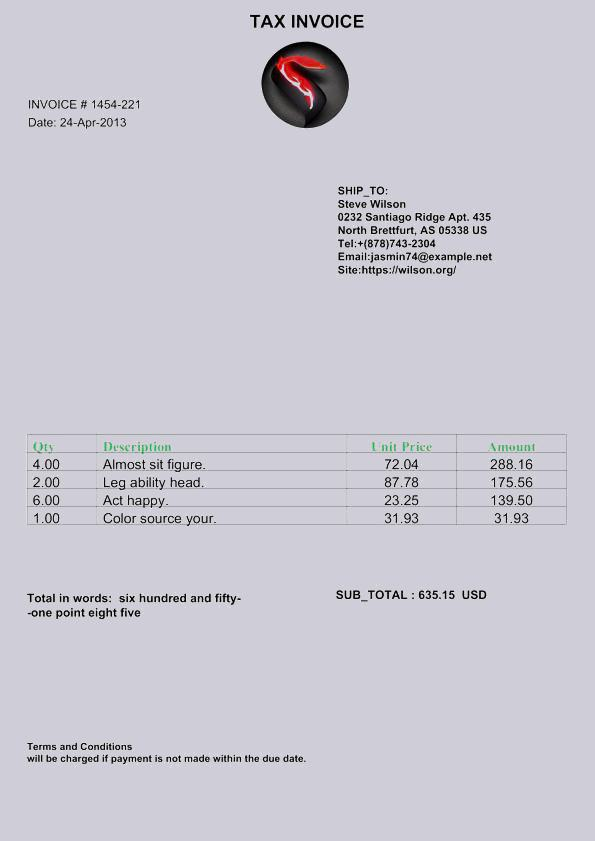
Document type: Invoice